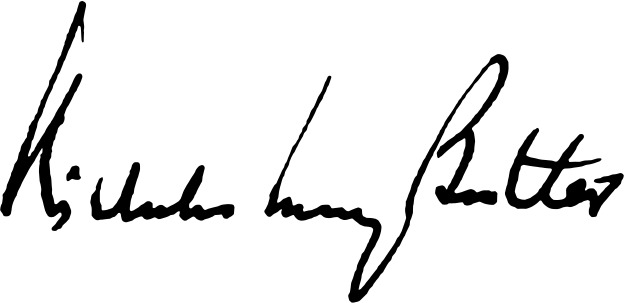
Signature of: nicholas murray butler